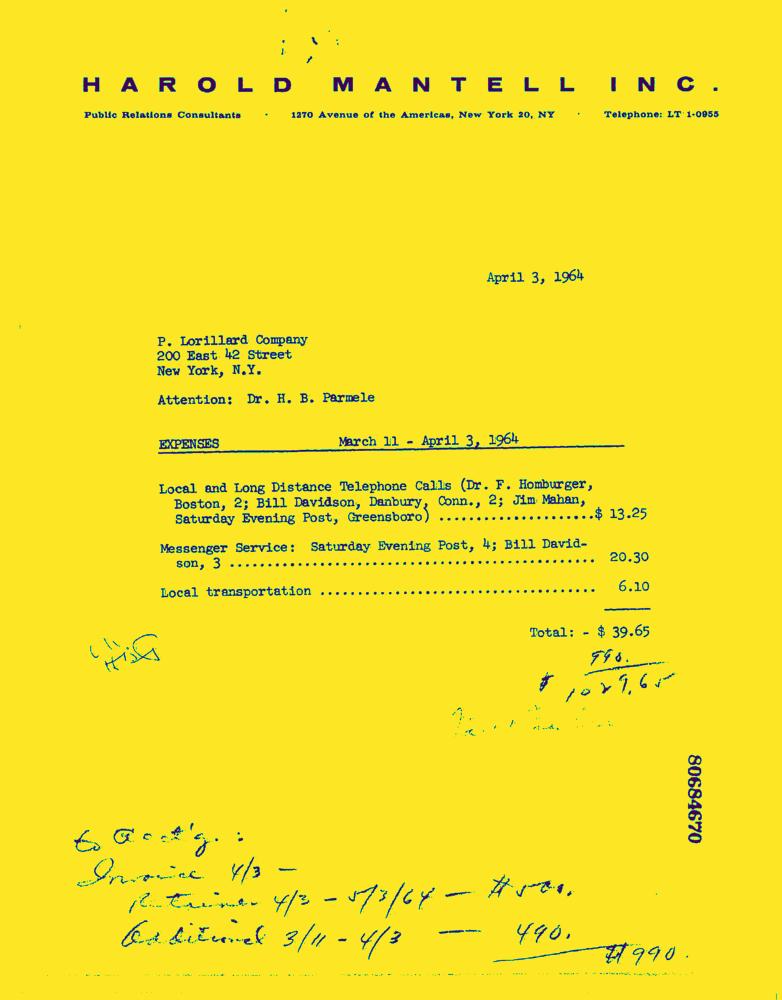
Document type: Invoice-Doc